Question: What do the imaging results show?
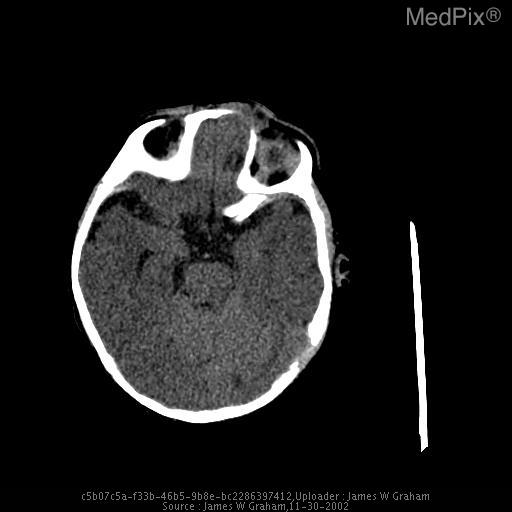
Answer: The imaging shows CT: Non-contrast CT demonstrates an extranasal soft tissue mass, contiguous with the frontal lobe, extending through an anterior cranial midline defect just above the nasal bones (fonticulus nasofrontalis).

MR: There is an extranasal soft tissue mass is continuous with the frontal lobe, iso-intense to normal brain parenchyma on T1WI, slightly higher in signal compared with normal brain parenchyma on T2WI. There is no enhancement with gadolinium. Non-contrast CT demonstrates an extranasal soft tissue mass, contiguous with the frontal lobe, extending through an anterior cranial midline defect just above the nasal bones (fonticulus nasofrontalis)..